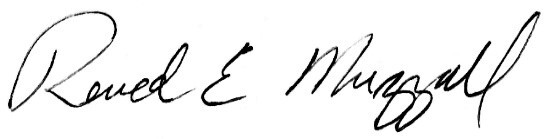
Signature of: ron muzzall